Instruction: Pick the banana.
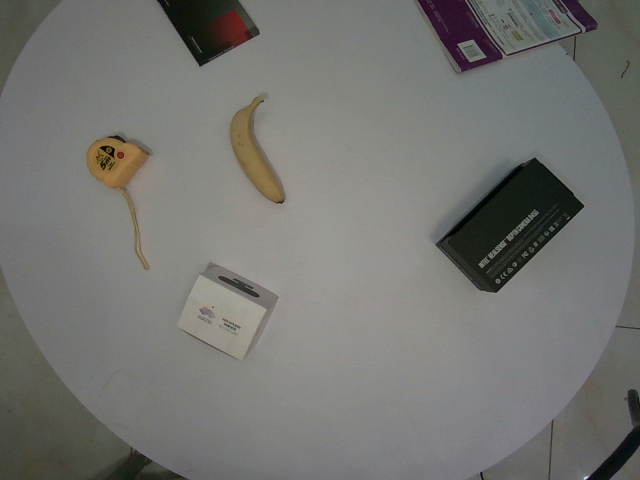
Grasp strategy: vertical